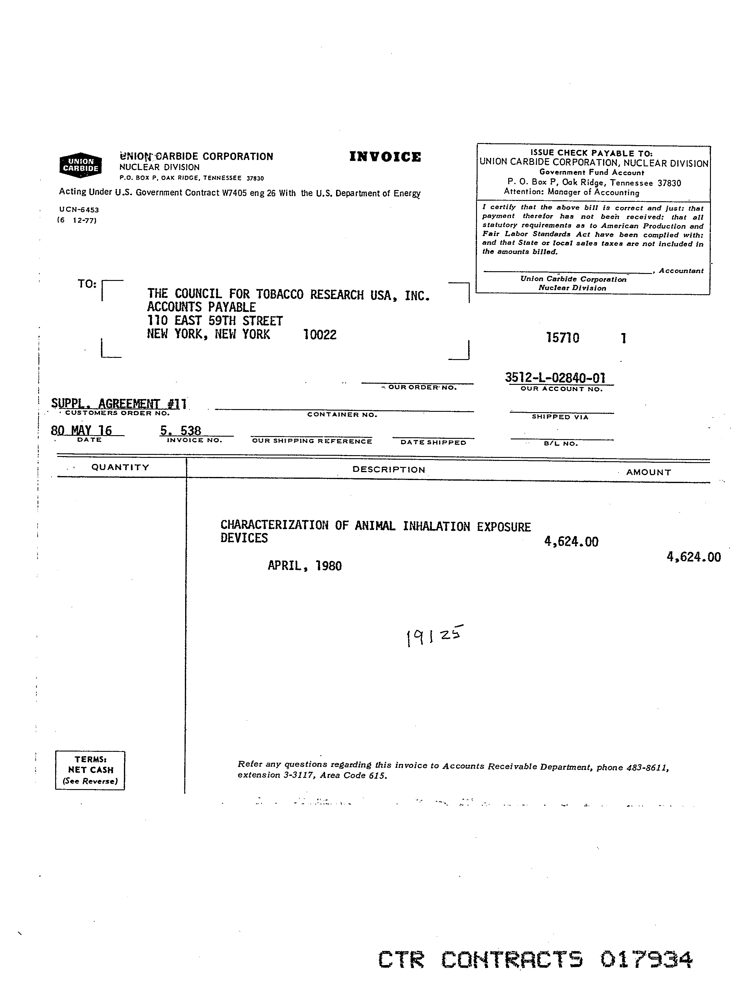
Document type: Invoice